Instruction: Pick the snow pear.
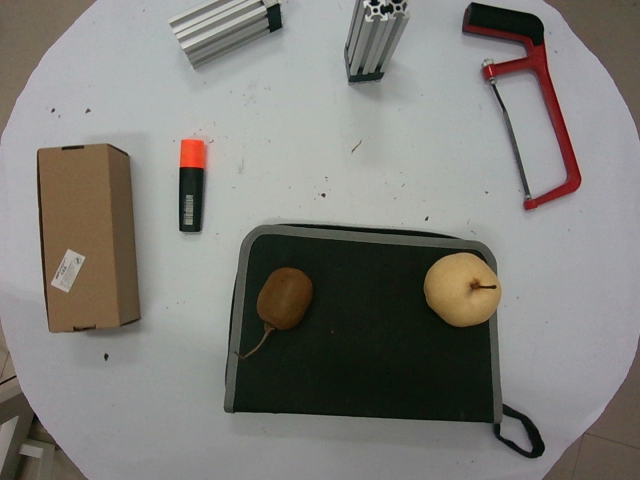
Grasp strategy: vertical